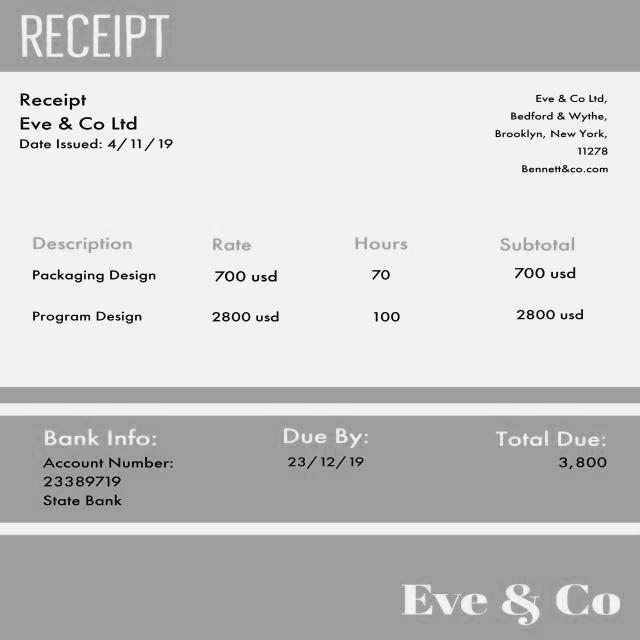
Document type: Invoice